Question: What is the potential diagnosis?
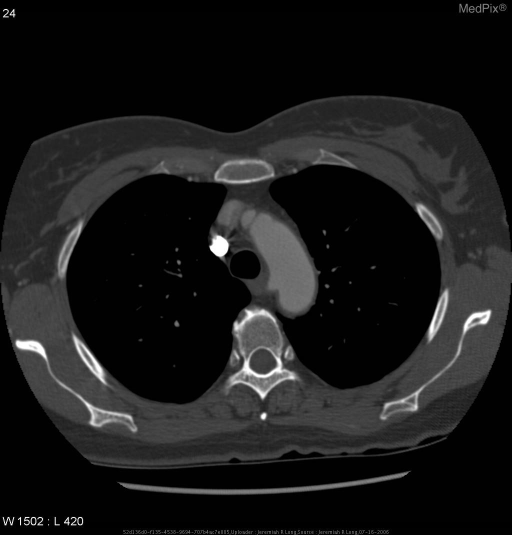
Answer: The possible diagnosis includes Aberrant right subclavian artery.